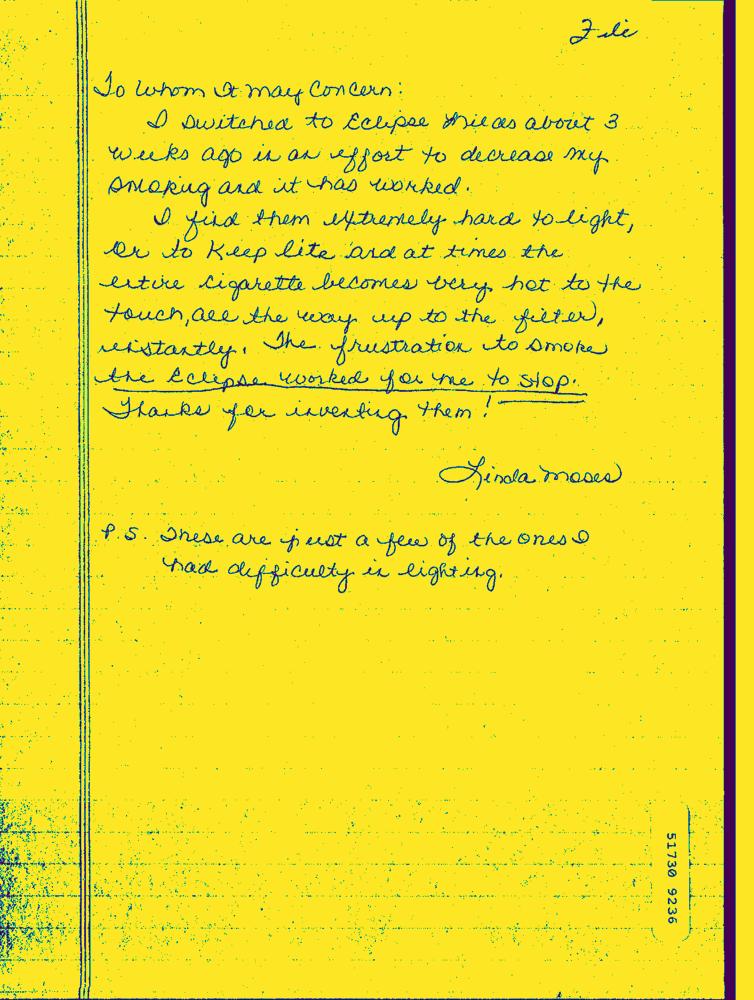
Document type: Hand-Written